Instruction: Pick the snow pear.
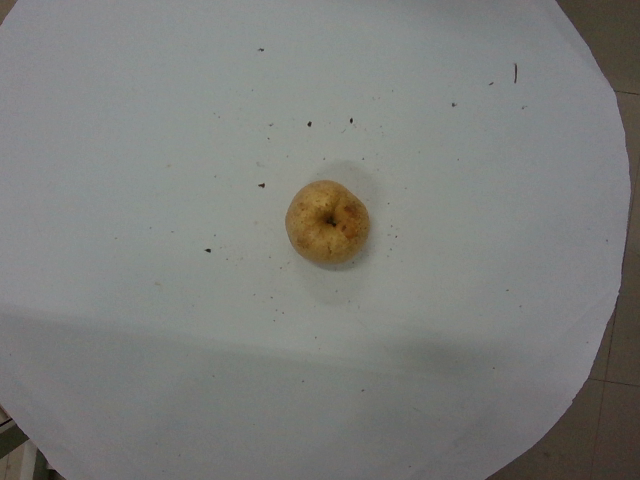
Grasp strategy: vertical